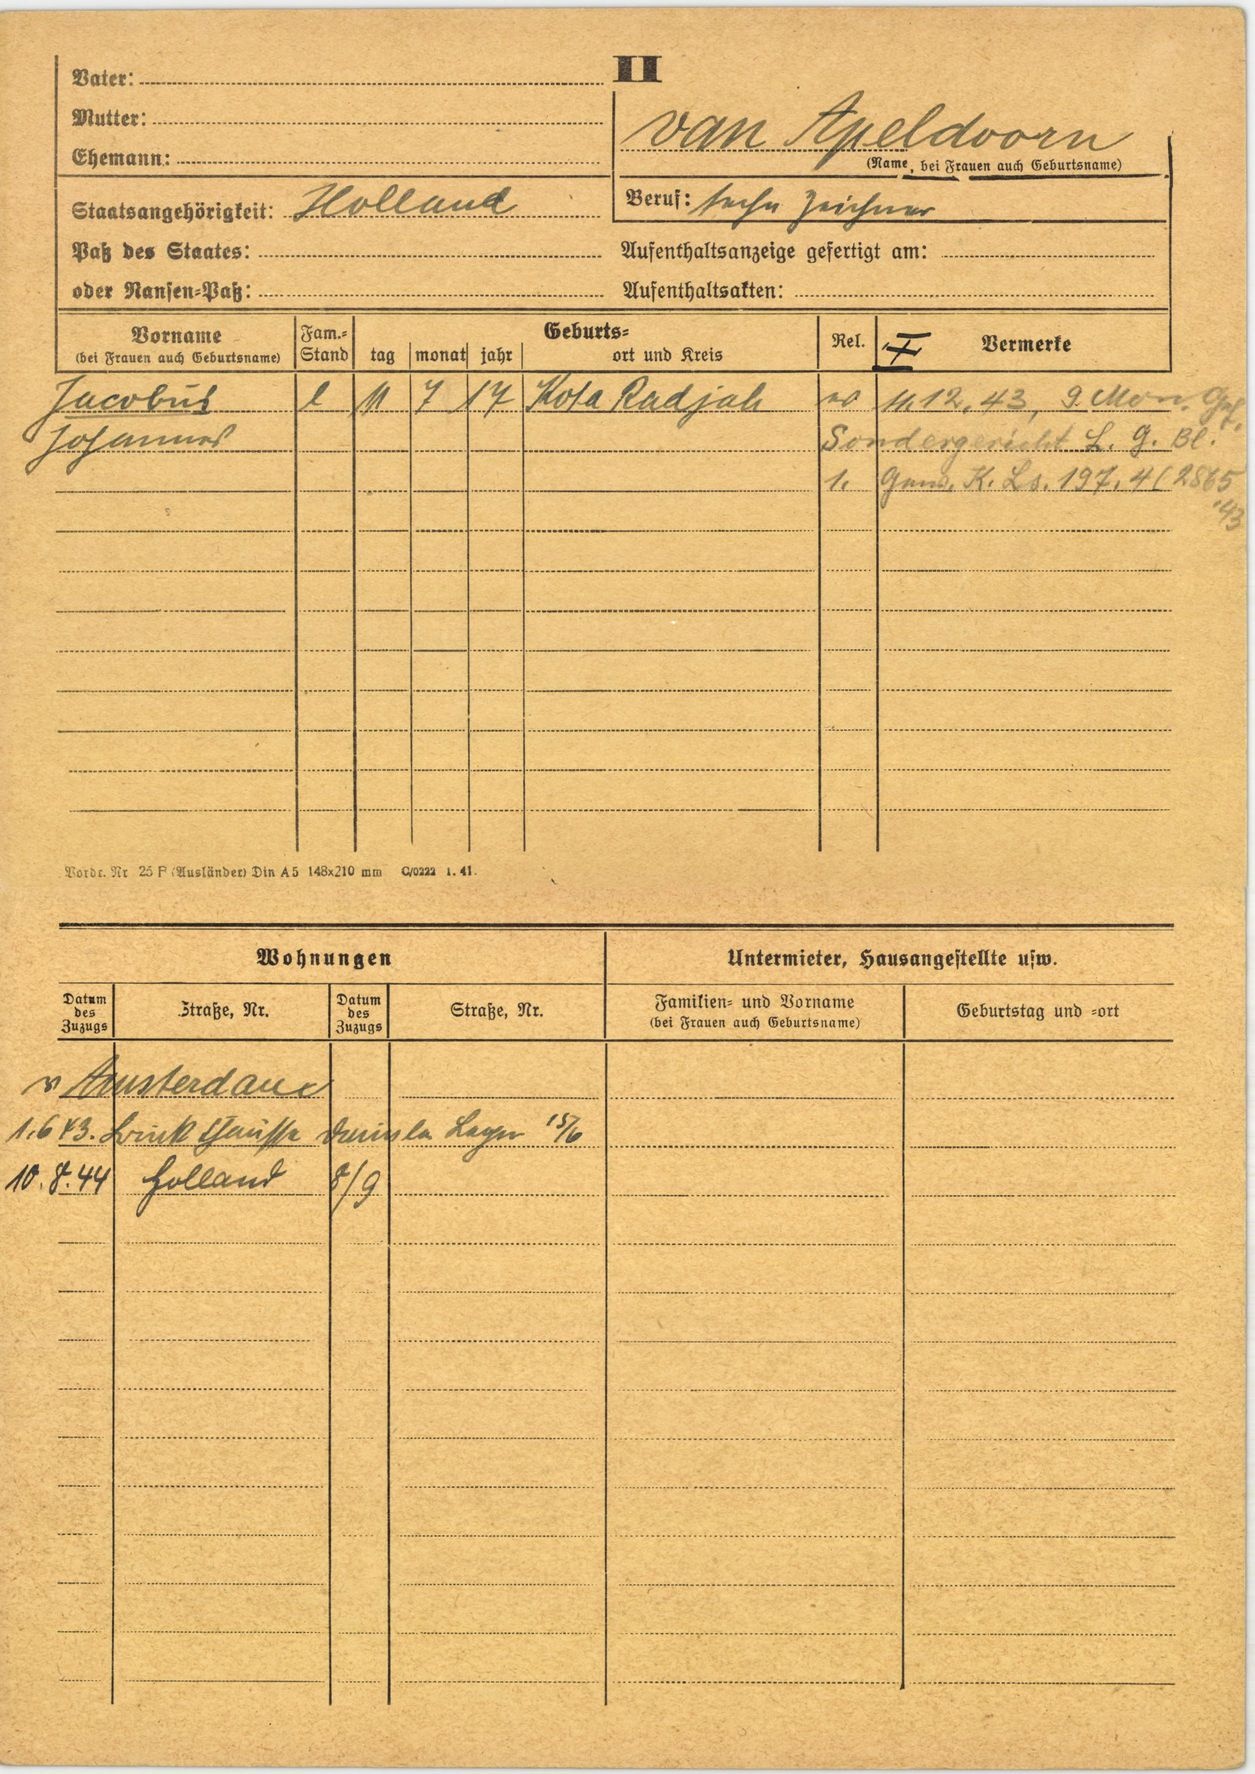
van Apeldoorn